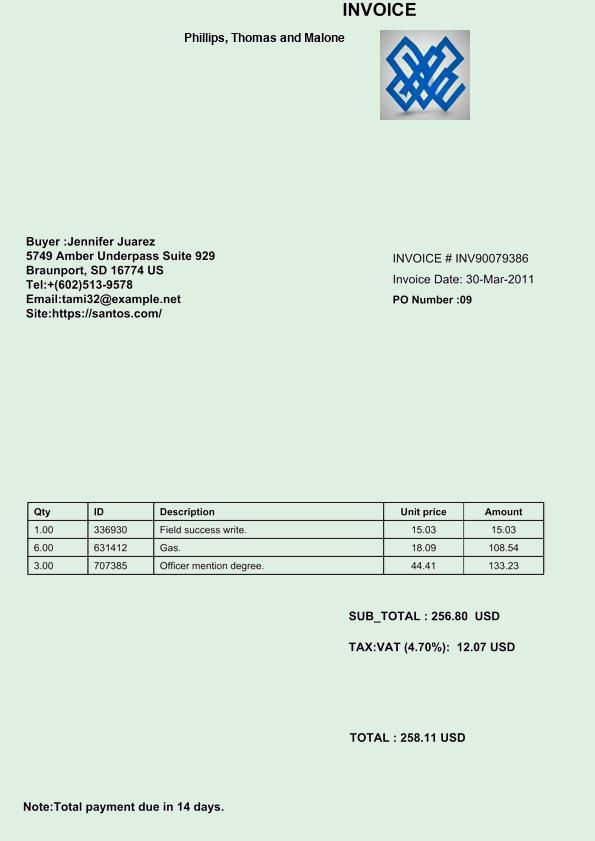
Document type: Invoice